Question: What was observed in the imaging?
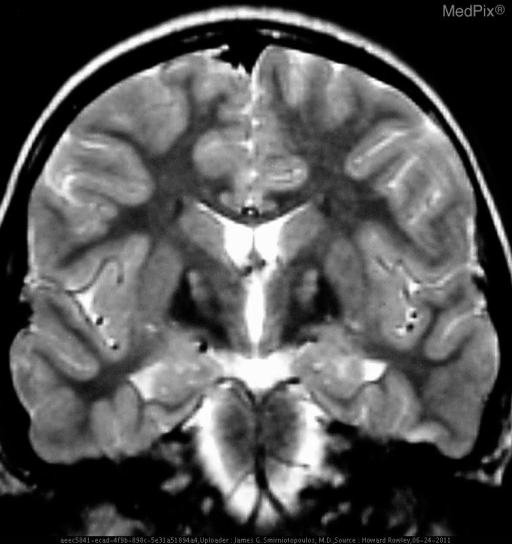
Answer: The imaging shows •  Abnormal T2 hypointensity in the globus pallidus
•  Abnormal T2 hyperintensity in the center creating an "eye of the tiger" sign appearance Classic 'eye of the tiger' appearance of PANK: hypointensity of the globus pallidus from iron deposition, with a medial hyper intensity. PMID: 16775270 PMID: 12510040.